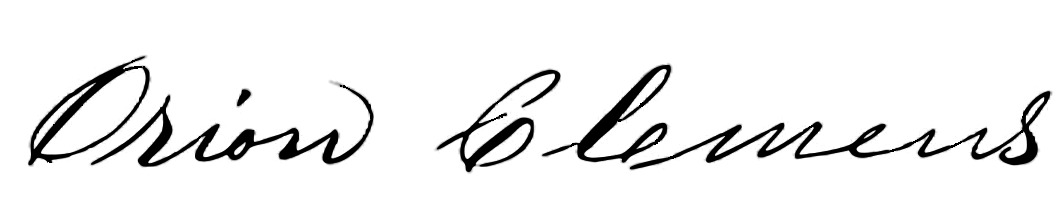
Signature of: orion clemens